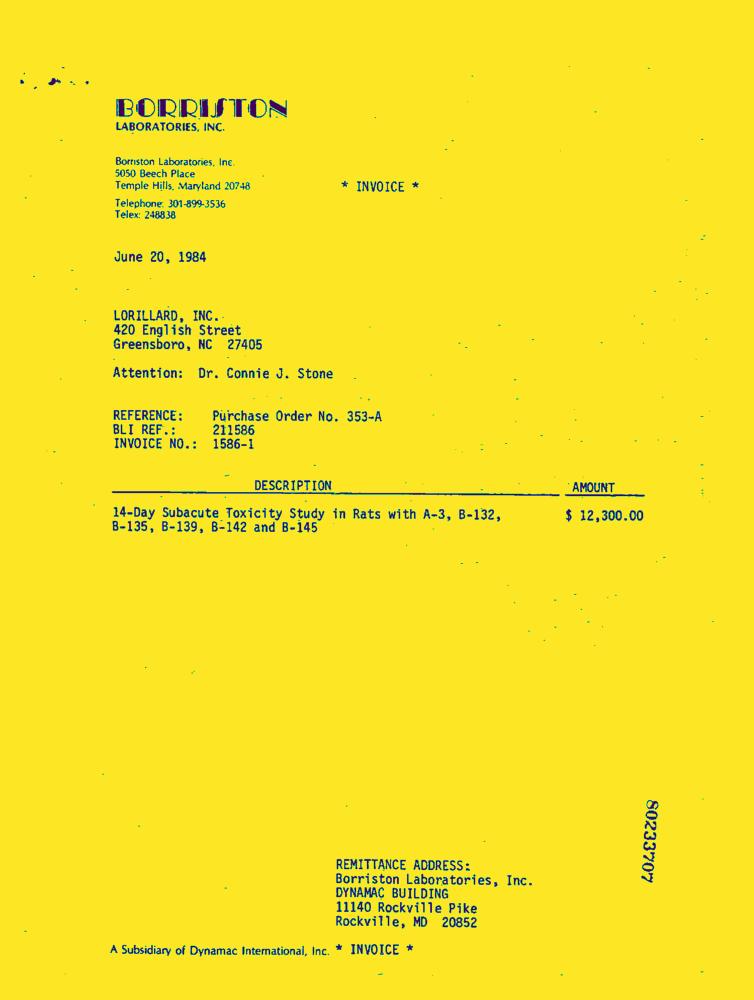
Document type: Invoice-Doc